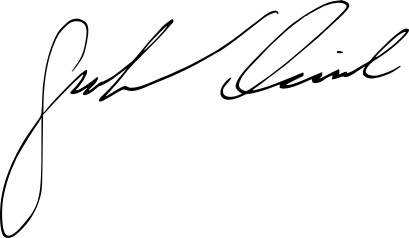
Signature of: graham quirk